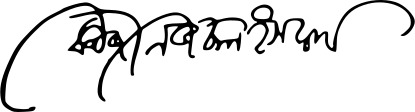
Signature of: kazi nazrul islam